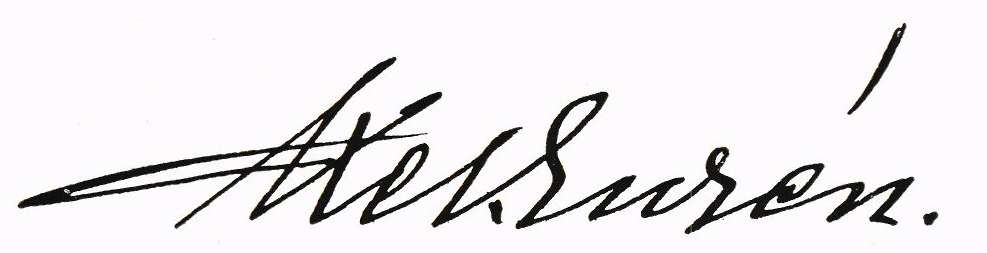
Signature of: axel eurén